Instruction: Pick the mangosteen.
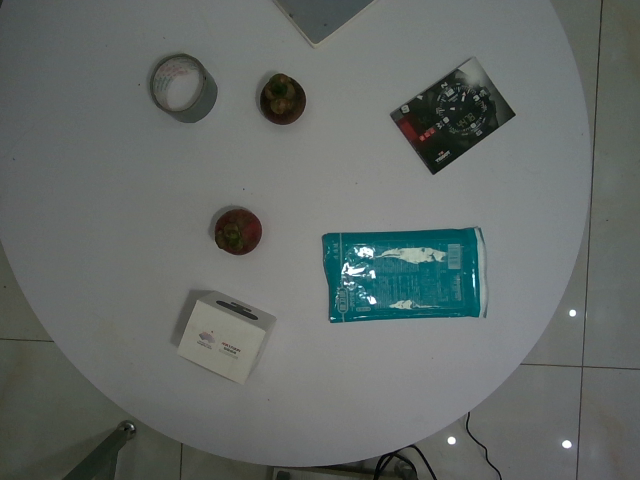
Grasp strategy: vertical